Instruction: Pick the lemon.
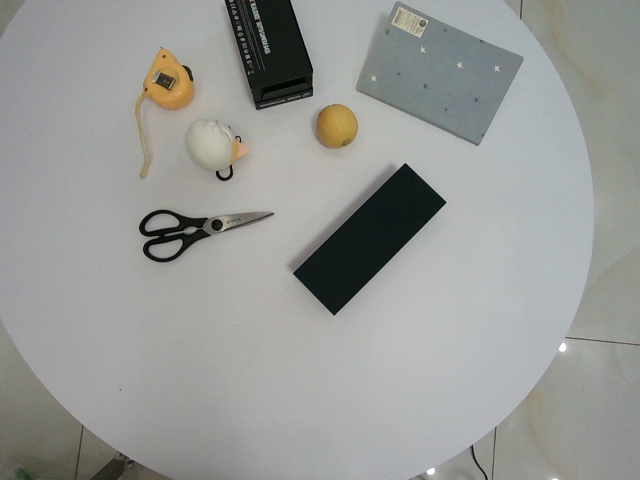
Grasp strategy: vertical